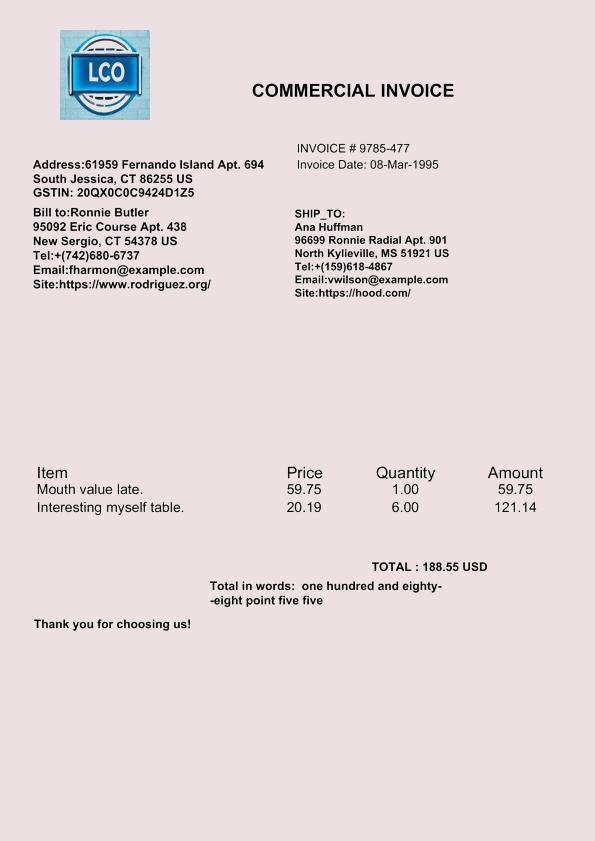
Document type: Invoice